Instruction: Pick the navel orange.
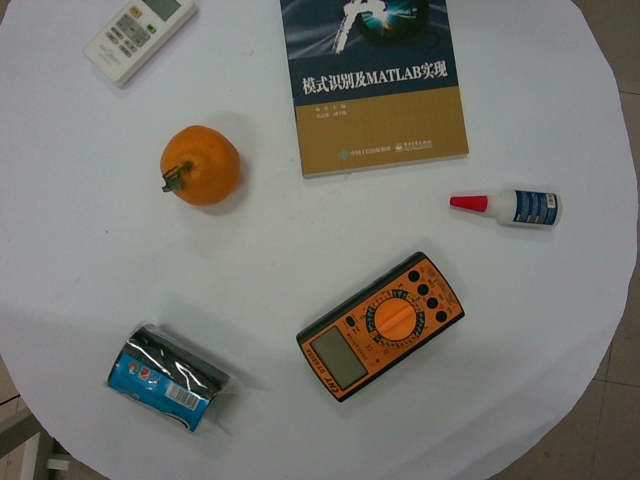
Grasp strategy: vertical